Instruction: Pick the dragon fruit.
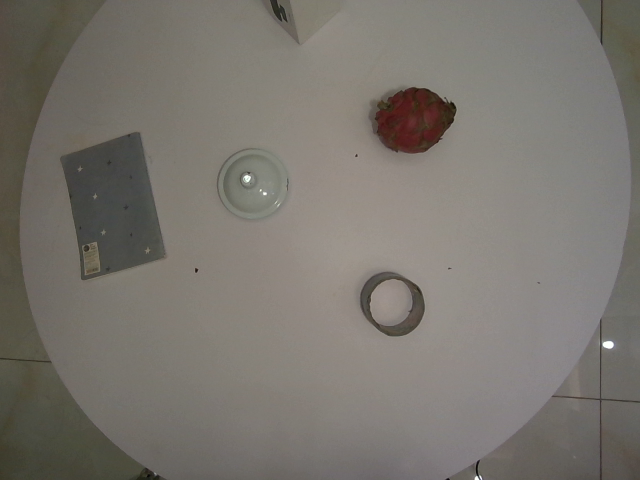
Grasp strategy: vertical